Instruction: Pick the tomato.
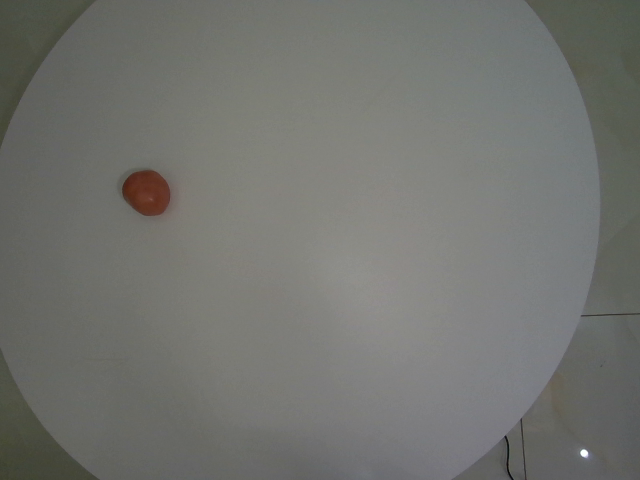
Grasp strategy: vertical